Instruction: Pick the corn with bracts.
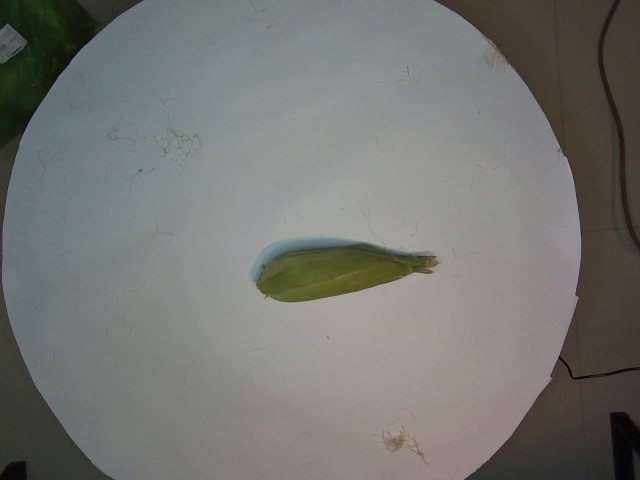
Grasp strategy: vertical